Question: What might the diagnosis be?
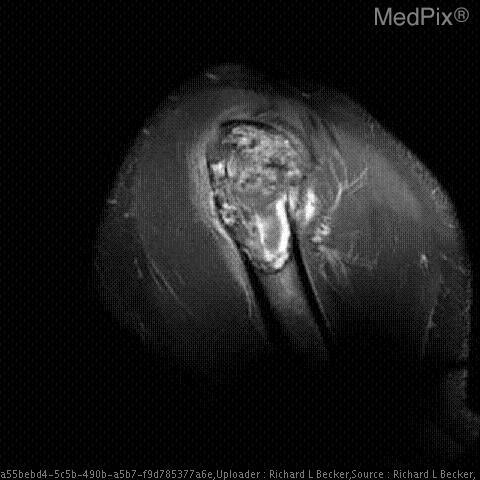
Answer: The possible diagnosis includes •  Giant cell tumor
•  Aneurysmal bone cyst - usually skeletally immature patient, should have no solid components on MRI
•  Intraosseus ganglion - usually older patient and has sclerotic margin, no solid components on MRI
•  Chondroblastoma - usually skeletally immature patient, smaller and centered on epiphysis, usually has a sclerotic margin and often contains calcifications
•  Chondromyxoid fibroma - more rare, typically metaphyseal location but without subarticular extension, usually sclerotic margin.